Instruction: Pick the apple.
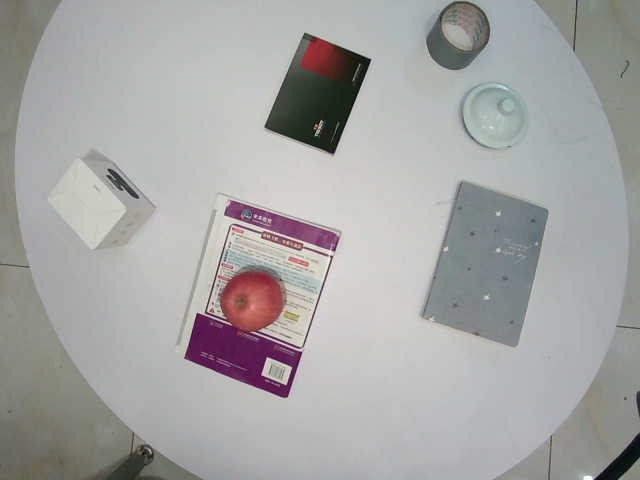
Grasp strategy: vertical